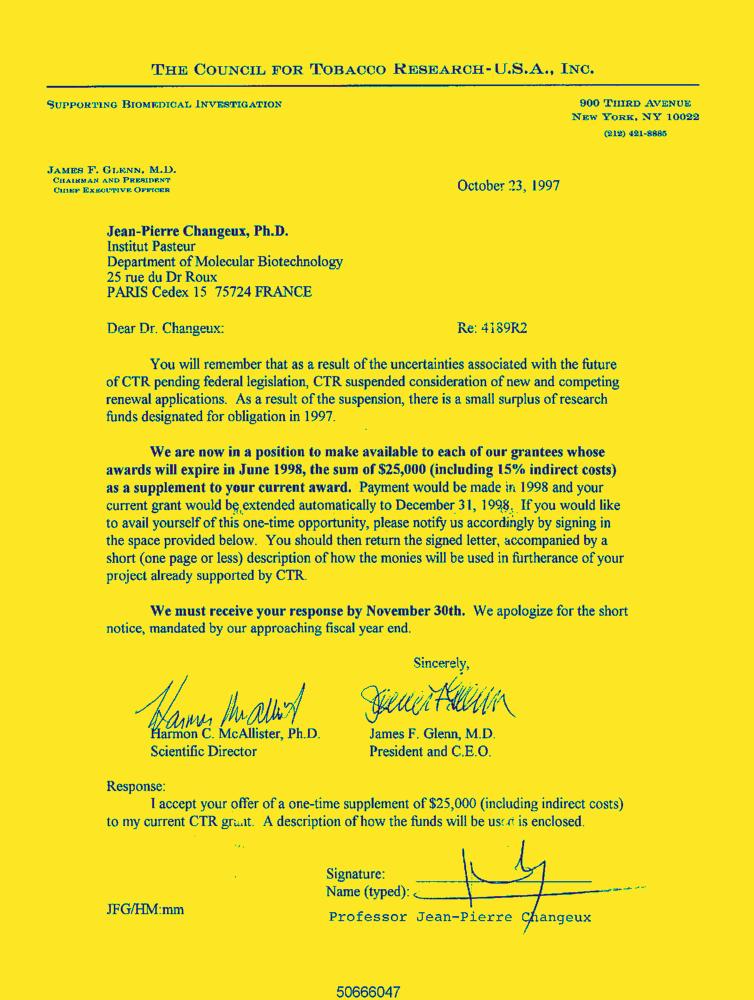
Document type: Letter-Doc